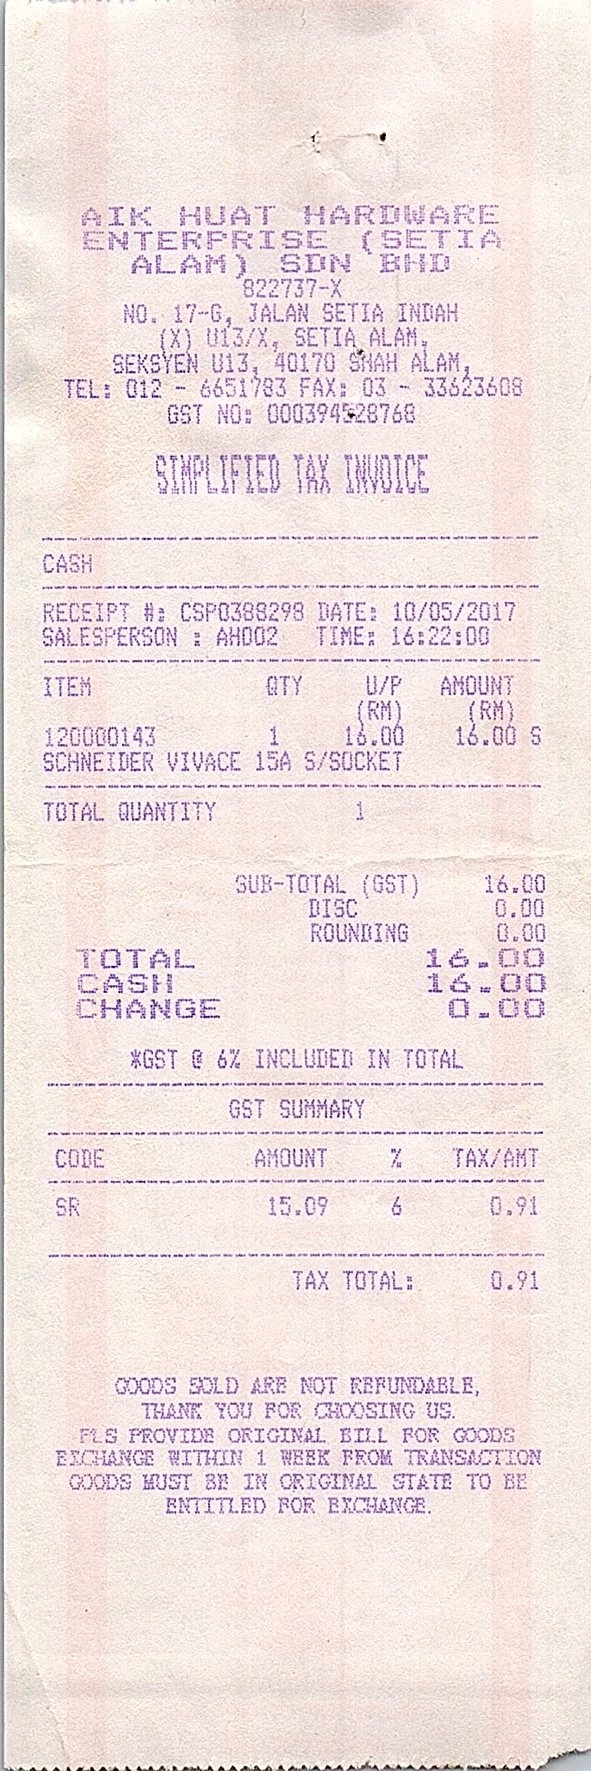
AIK HUAT HARDWARE
ENTERPRISE (SETIA
ALAM) SDN BHD
822737-X
NO. 17-G, JALAN SETIA INDAH
(X) U13/X, SETIA ALAM,
SEKSYEN U13, 40170 SHAH ALAM,
TEL: 012 - 6651783 FAX: 03 - 33623608
GST NO: 000394528768
SIMPLIFIED TAX INVOICE
CASH
RECEIPT #: CSP0388298 DATE: 10/05/2017
SALESPERSON : AH002
TIME: 16:22:00
ITEM
QTY
U/P
AMOUNT
(RM)
(RM)
120000143
1
16.00
16.00
S
SCHNEIDER VIVACE 15A S/SOCKET
TOTAL QUANTITY
1
SUB-TOTAL (GST)
DISC
ROUNDING
TOTAL
CASH
CHANGE
16.00
0.00
0.00
16.00
16.00
0.00
*GST @ 6% INCLUDED IN TOTAL
GST SUMMARY
CODE
AMOUNT
%
TAX/AMT
SR
15.09
6
0.91
TAX TOTAL:
0.91
GOODS SOLD ARE NOT REFUNDABLE,
THANK YOU FOR CHOOSING US.
PLS PROVIDE ORIGINAL BILL FOR GOODS
EXCHANGE WITHIN 1 WEEK FROM TRANSACTION
GOODS MUST BE IN ORIGINAL STATE TO BE
ENTITLED FOR EXCHANGE.